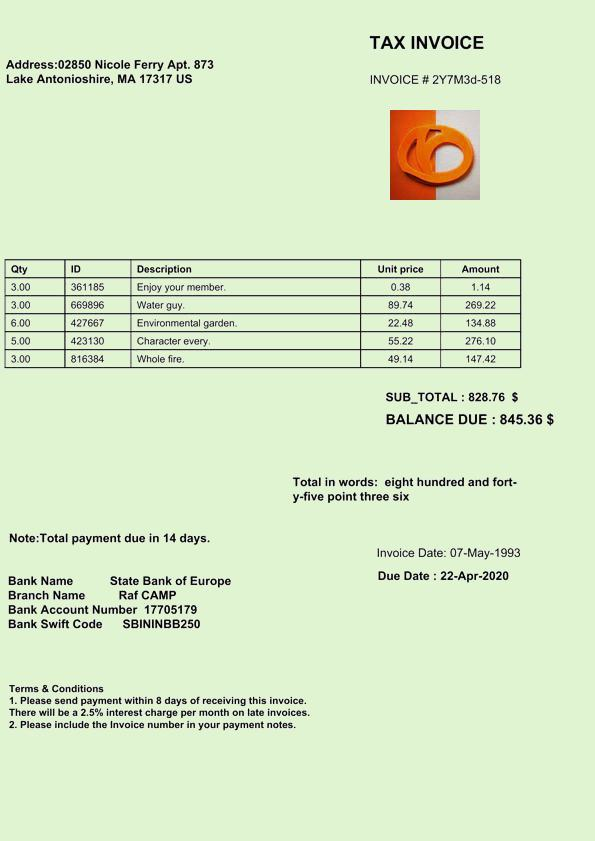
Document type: Invoice